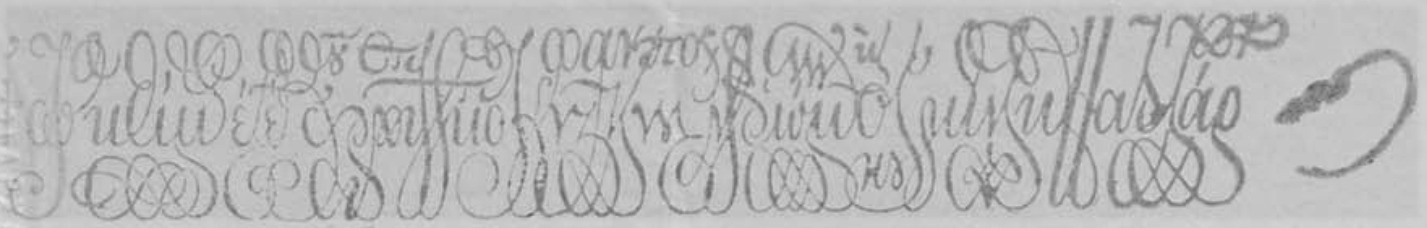
Signature of: patriarch joachim iii of constantinople